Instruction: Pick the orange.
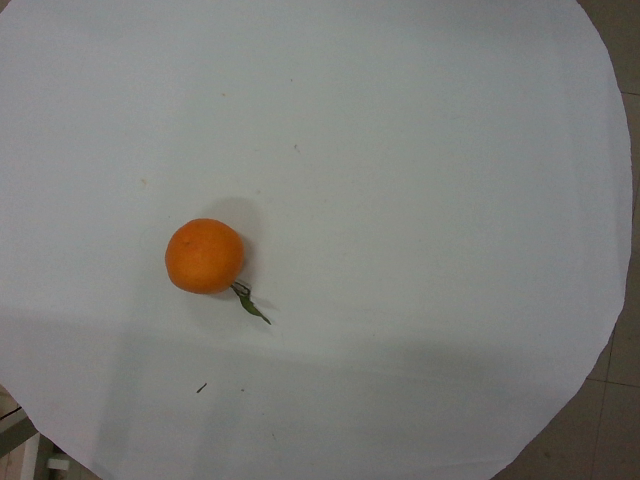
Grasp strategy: vertical